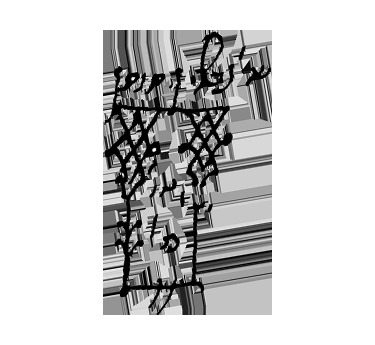
Signature of: q97204297